Question: Explain the disease:
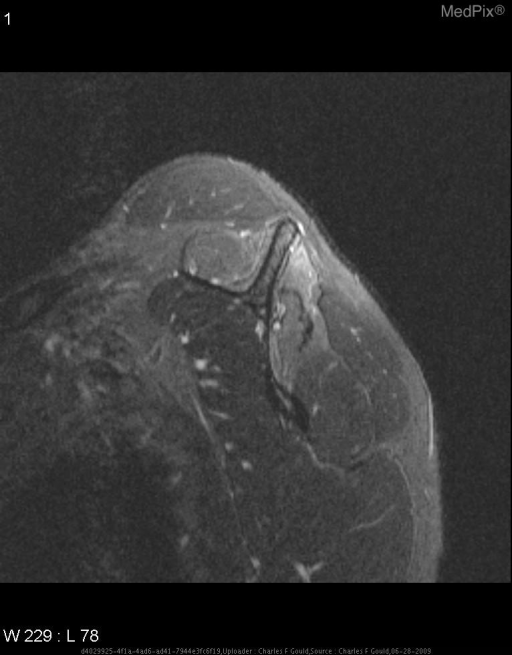
Answer: The disease is discussed as: Parsonage-Turner syndrome is an immune mediated reaction against lower motor neurons of the brachial plexus.  It affects approximately 1% of the general population.  It causes denervation change seen as high signal on fluid sensitive sequences in the early and subacute phases.  This progresses to fatty atrophy in the chronic phase.

It affects all age groups save neonatal.  It is more prevalent in men.  It commonly presents with acute pain following illness injury or trauma.